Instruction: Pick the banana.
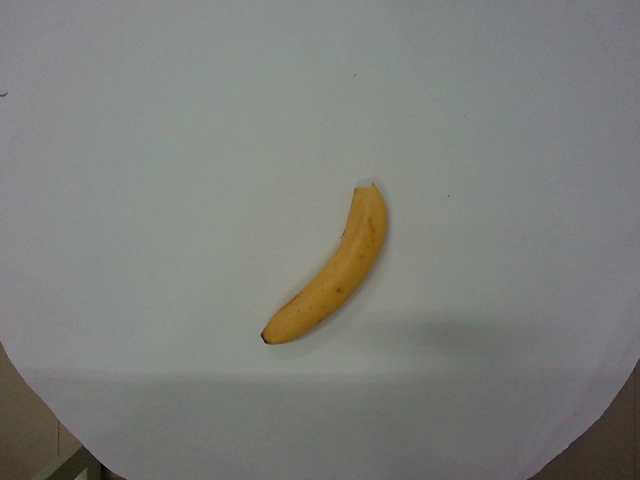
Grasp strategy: vertical